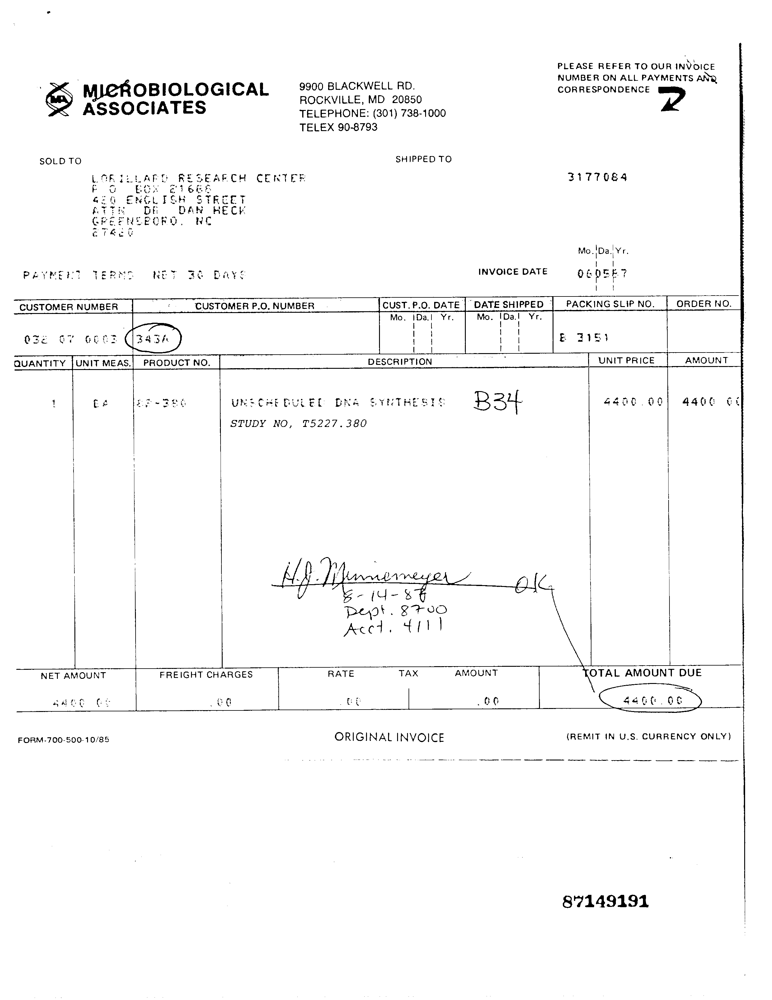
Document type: Invoice